Question: What is the name of the tenant mentioned in the document?
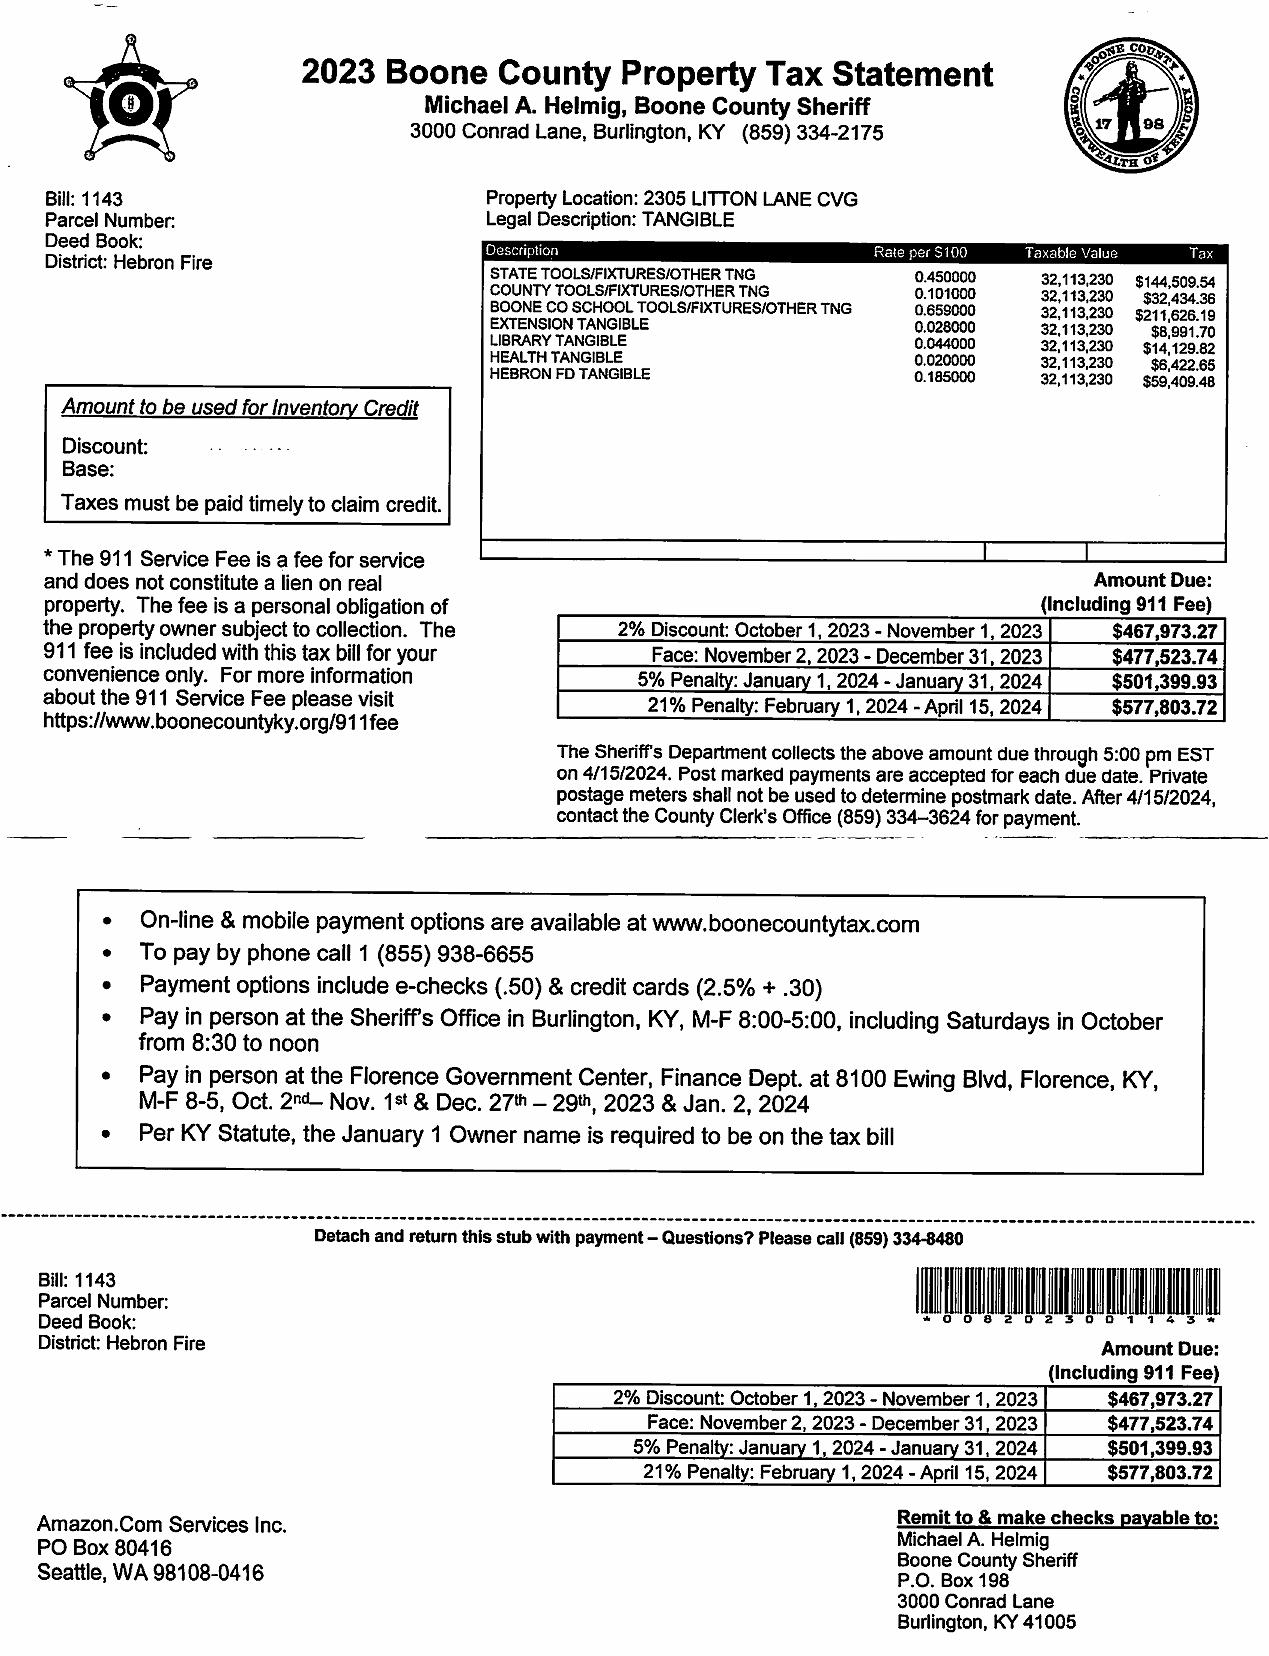
Answer: "Amazon.Com Services Inc."